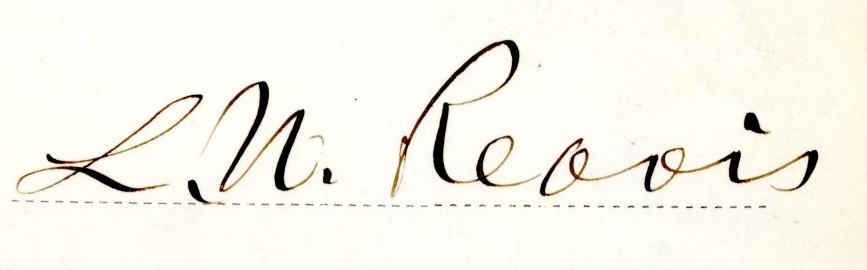
Signature of: l u reavis